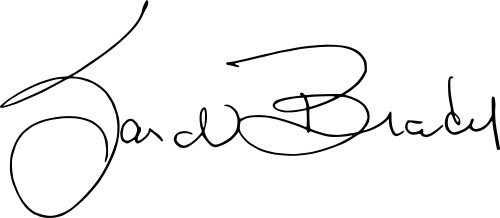
Signature of: sarah brady